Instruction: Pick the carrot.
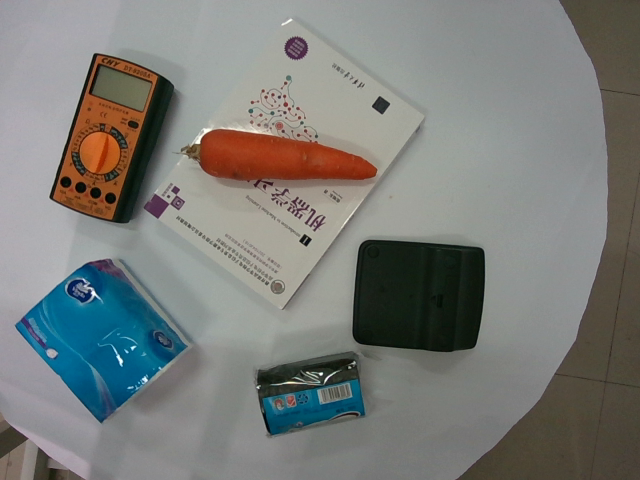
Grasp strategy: vertical